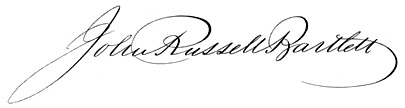
Signature of: john russell bartlett